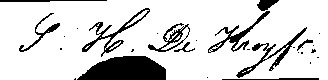
Signature of: helen aldrich de kroyft